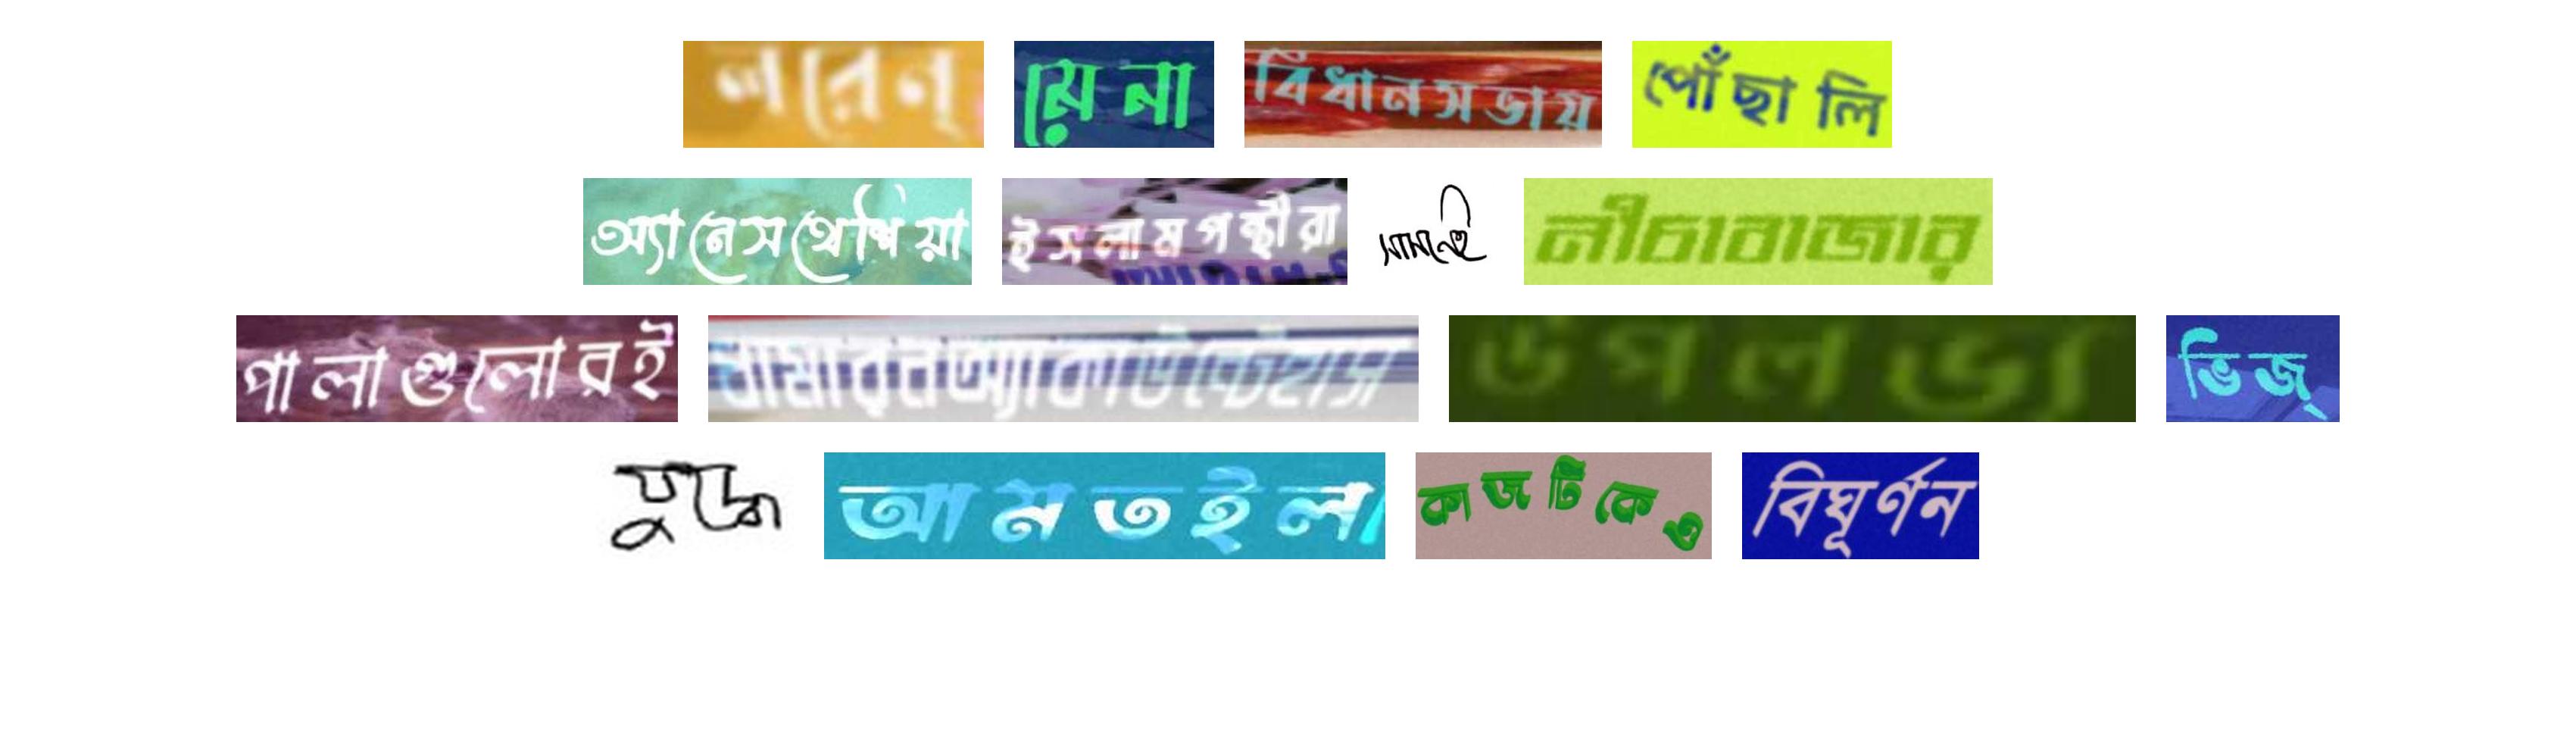
লরেন্ মেনা বিধানসভায় পোঁছালি
অ্যানেসথেশিয়া ইসলামপন্থীরা সামনেই নীচাবাজার
পালাগুলোরই ধামারনঅ্যাকাউন্টেহাস উপলভ্য ভিজ্
যুদ্ধে আমতইল কাজটিকেও বিঘূর্ণন